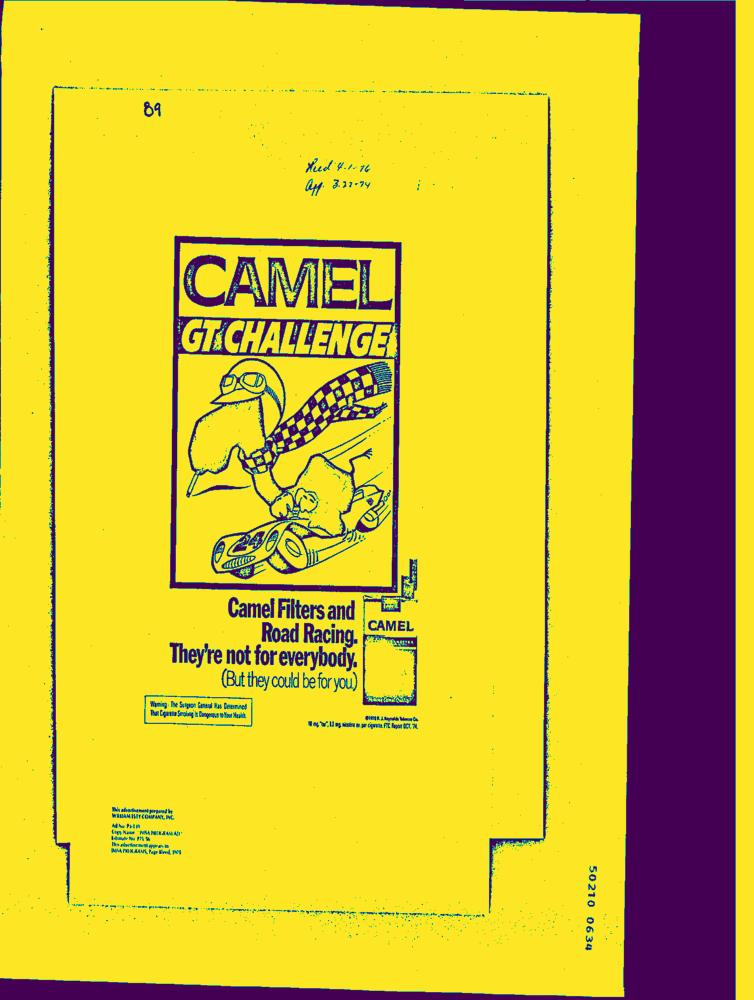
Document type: AD